Question: In what way does the history help explain the case?
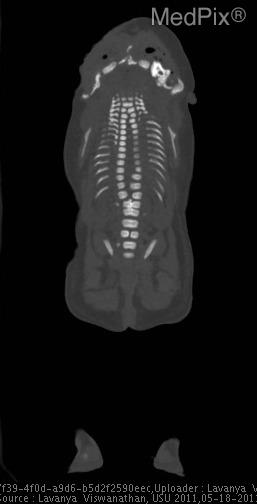
Answer: The patient's history of Young primigravida (G1P0) with uncomplicated pregnancy.  Previous US (not known when) reported as “no abnormalities”.  Returns to clinic, and now US fails to show heartbeat. is key in understanding the case.